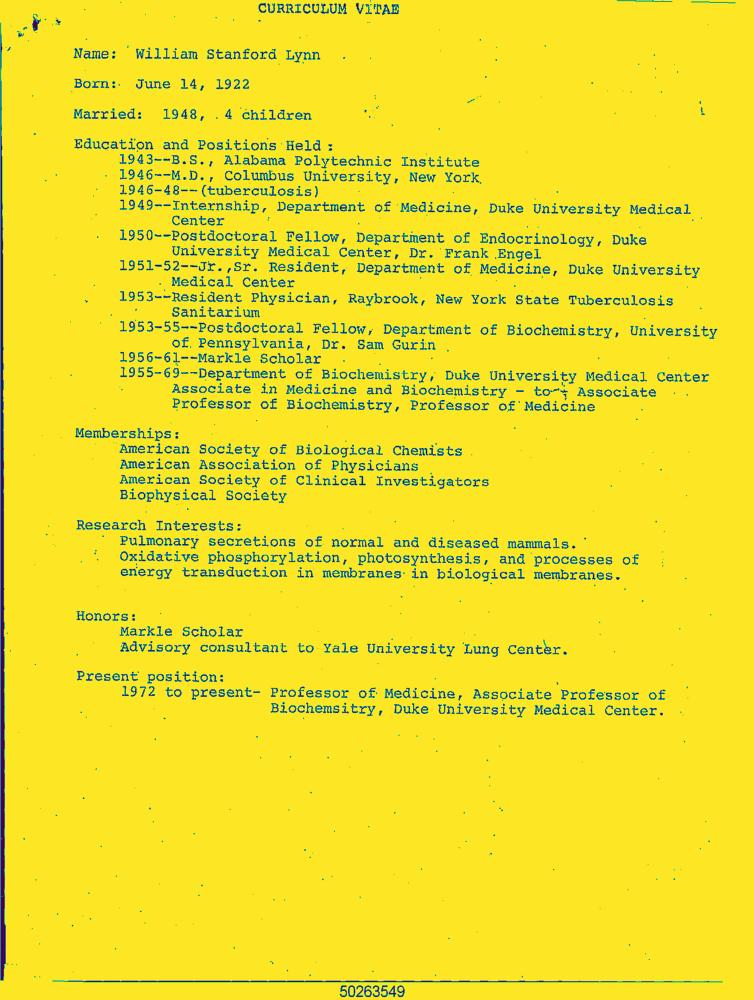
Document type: Resume-Doc